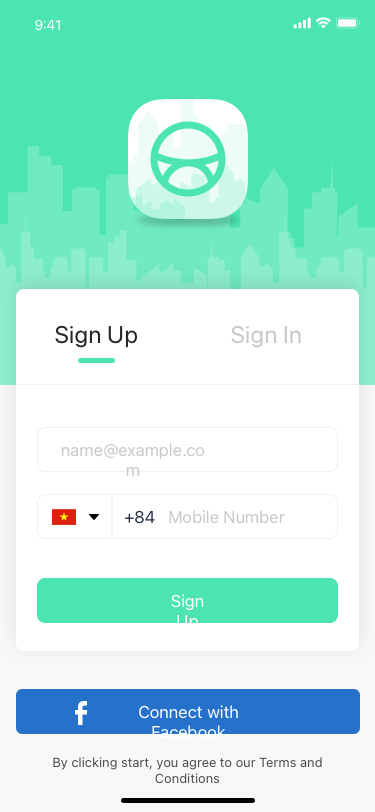
Text in this UI design:
Sign Up
Sign In
name@example.com
Mobile Number
+84
Sign Up
Connect with Facebook
By clicking start, you agree to our Terms and Conditions